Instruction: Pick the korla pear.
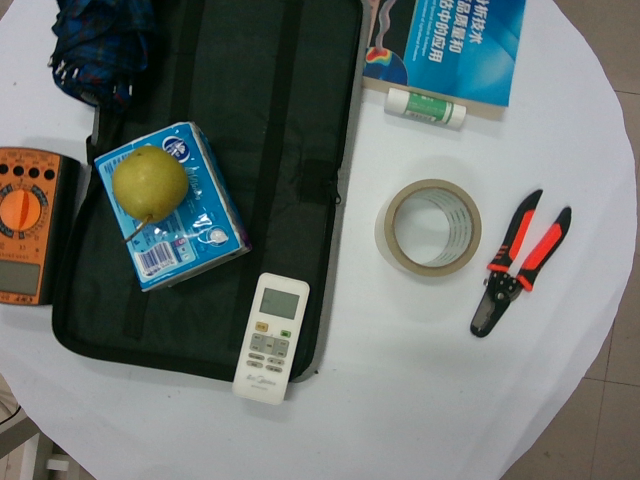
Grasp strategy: vertical